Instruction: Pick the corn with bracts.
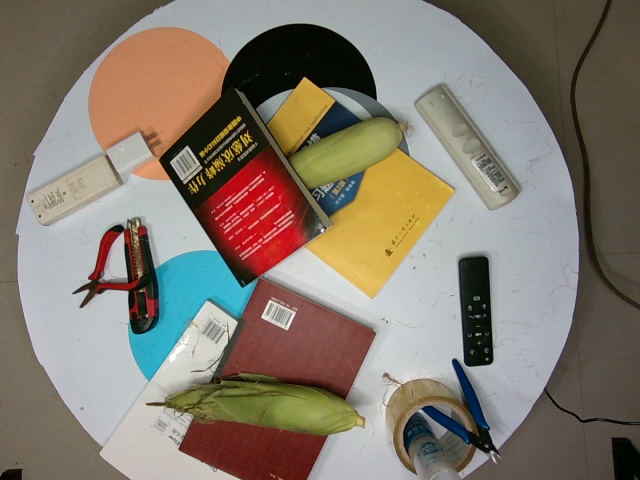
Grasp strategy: vertical